Question: What is the name of the tenant mentioned in the document?
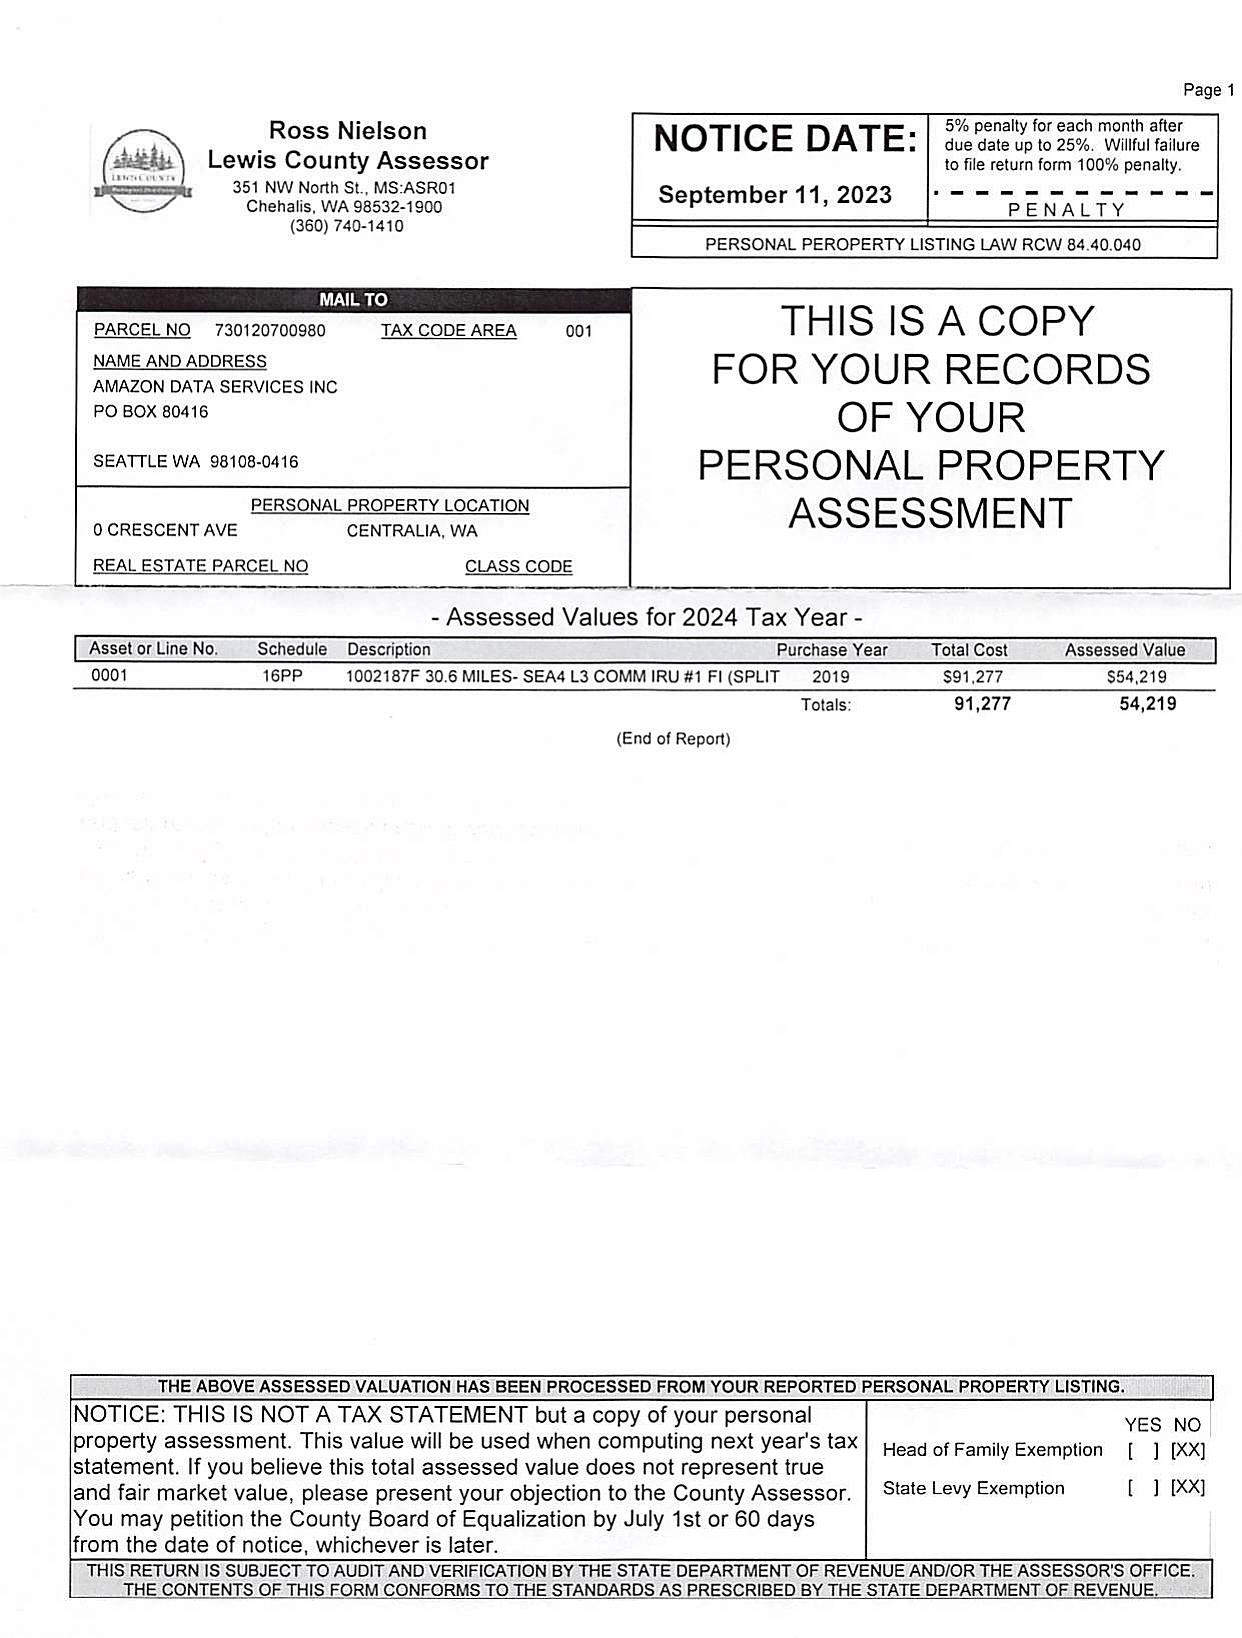
Answer: "AMAZON DATA SERVICES INC"